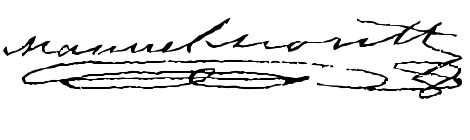
Signature of: manuel montt